Question: In what way does the history help explain the case?
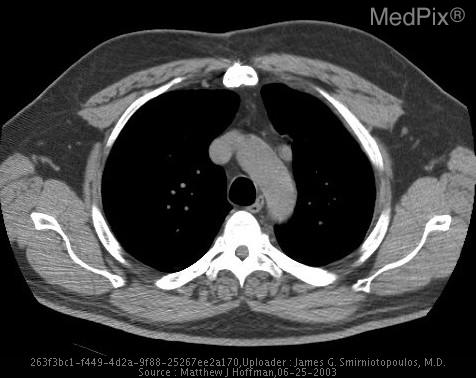
Answer: The patient's history of 64 y/o male smoker with history of interstitial changes and ?RLL nodule on CT from outside institution in 1999 (not available).  Referred for new chest CT to evaluate. is key in understanding the case.